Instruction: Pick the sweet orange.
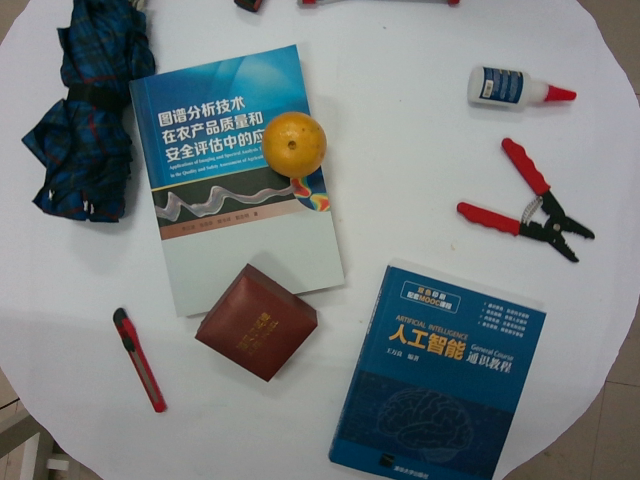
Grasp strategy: vertical